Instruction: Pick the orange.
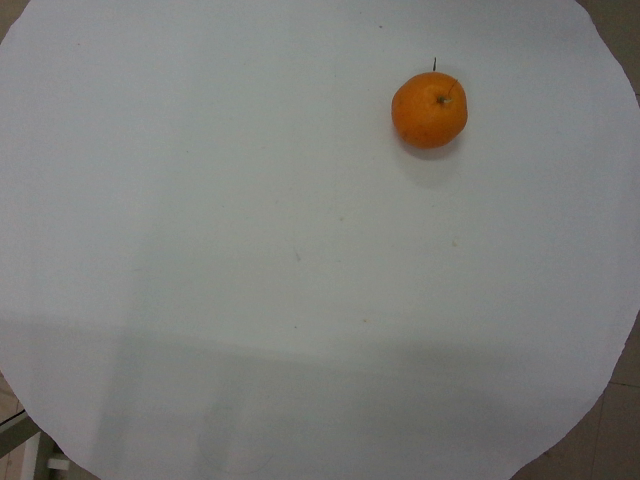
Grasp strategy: vertical